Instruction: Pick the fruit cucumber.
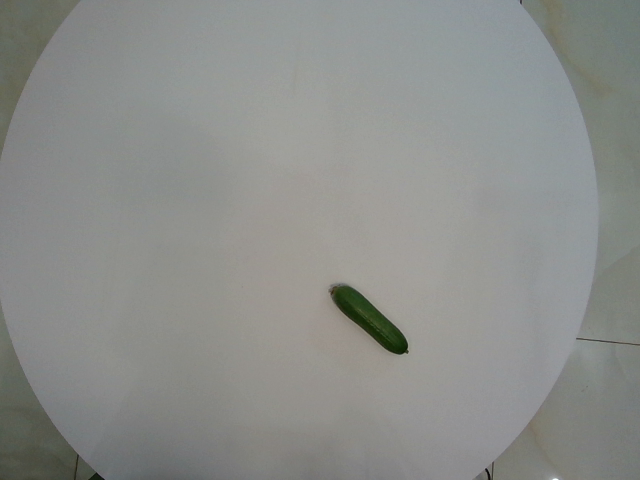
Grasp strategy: vertical